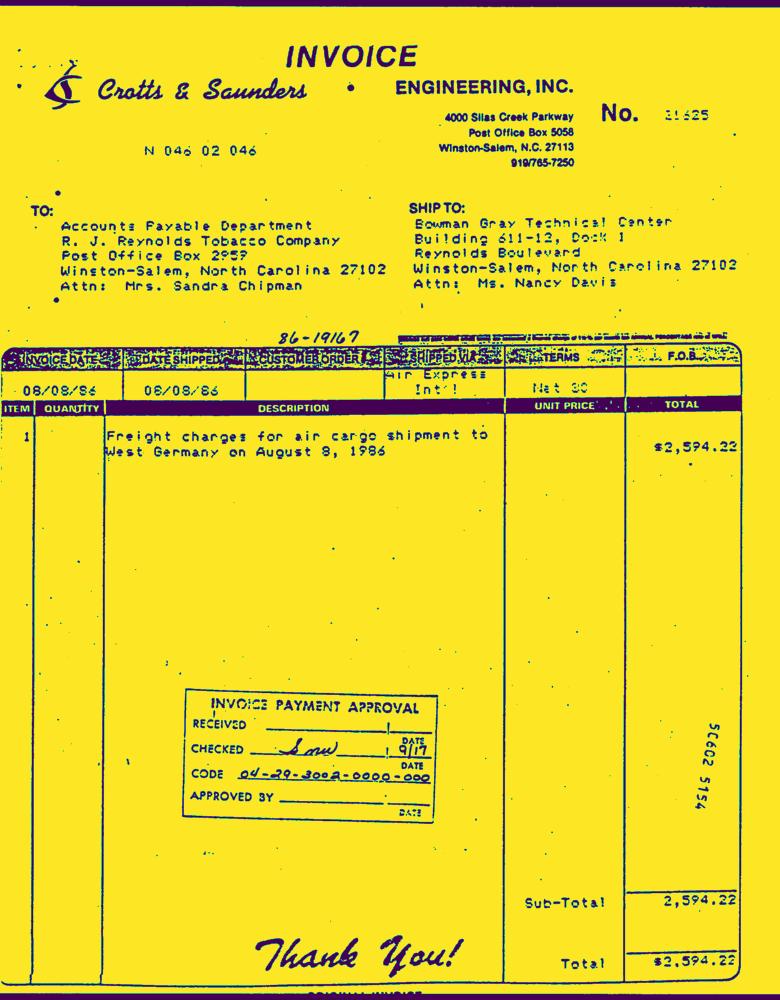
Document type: Invoice-Doc